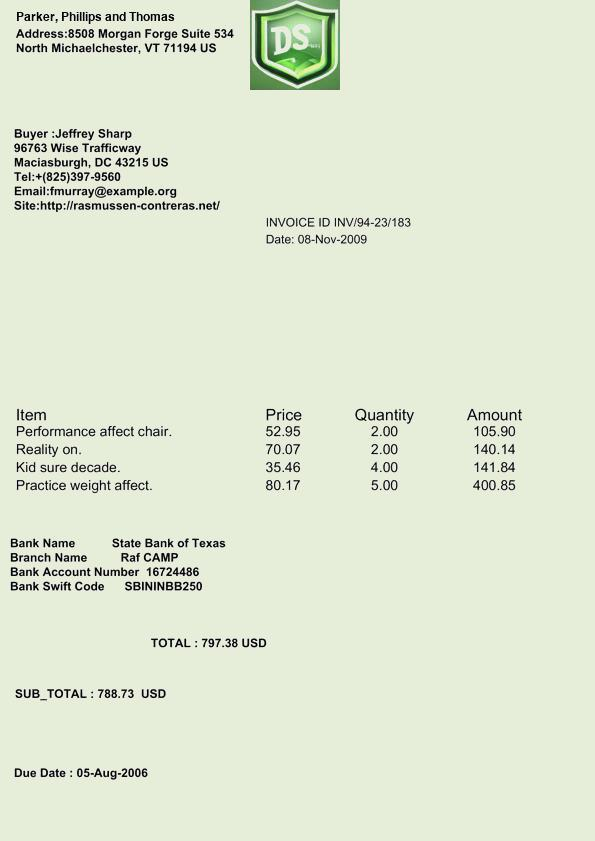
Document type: Invoice